Question: Talk about the condition:
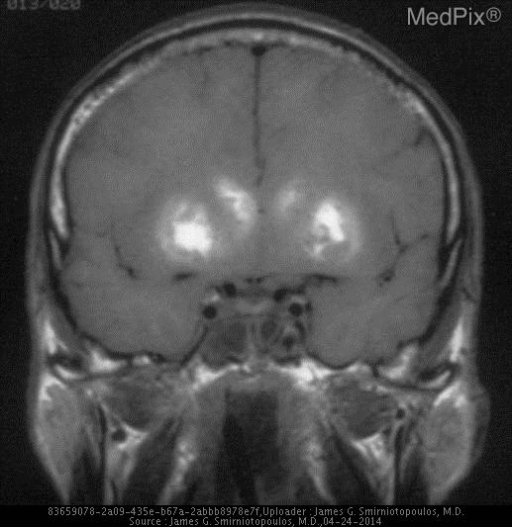
Answer: The disease is discussed as: Each year, more than 2000 people in the US have methanol toxicity. Methanol is found in Winter Windshield Washer fluid, as a solvent (for shellac, etc.), and in some household cleaners.  Also called "wood alcohol", as little as 30 - 100 ml may cause toxicity.  Yet there are survivors of ingestions of up to 500 ml .

Methanol Toxicity may be due to metabolism of MeOH into formates (e.g. formaldehyde and formic acid).

MeOH causes direct retinal toxicity and ocular (not cortical) blindness.

MeOH may also causes hemorrhagic necrosis of the lateral lenticular nucleus (putamen).

Tx: IV Ethanol, fomepizole (alcohol dehydrogenase inhibitor), dialysis

PMID: 11145199 PMID: 10911425 PMID: 10738494 PMID: 8418579
http://content.nejm.org/cgi/content/short/344/6/424

http://www.embbs.com/cr/alc/alc6.html